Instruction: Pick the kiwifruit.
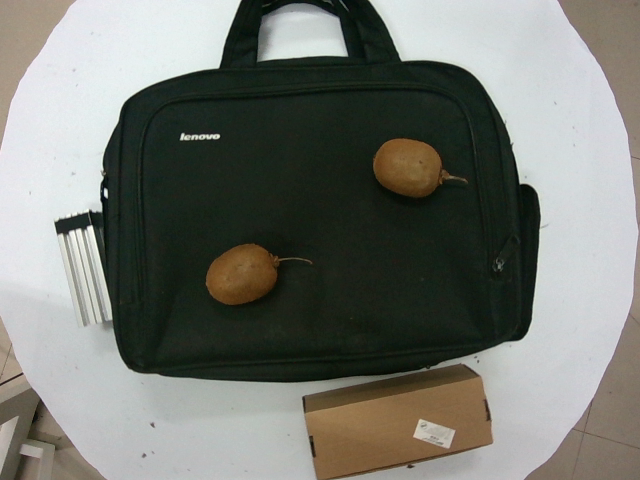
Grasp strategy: vertical